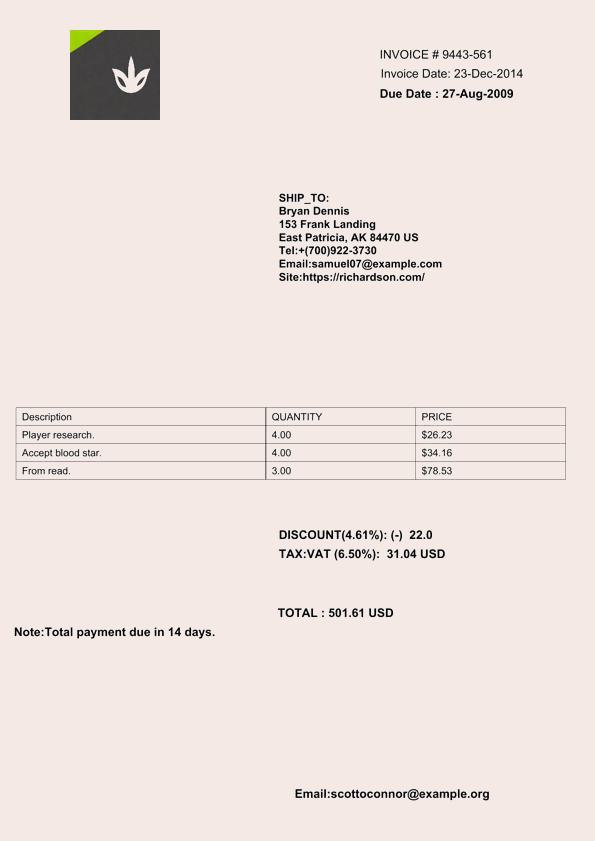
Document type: Invoice